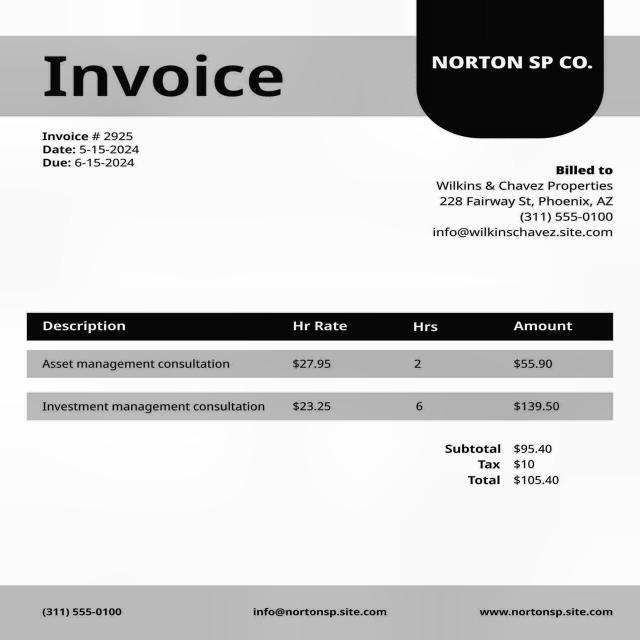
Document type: Invoice